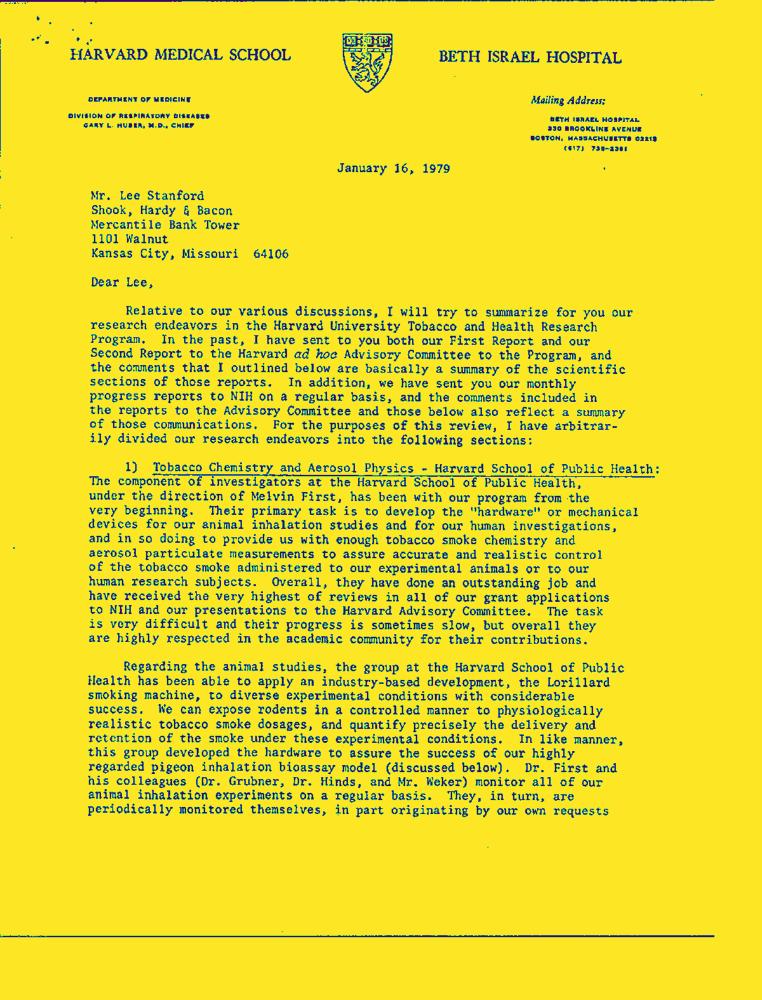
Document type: Letter-Doc